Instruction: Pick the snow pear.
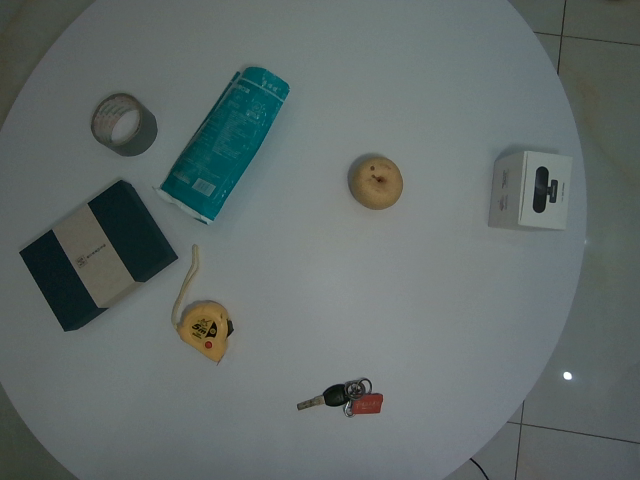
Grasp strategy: vertical